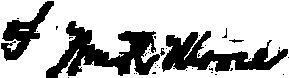
Signature of: william robert moore